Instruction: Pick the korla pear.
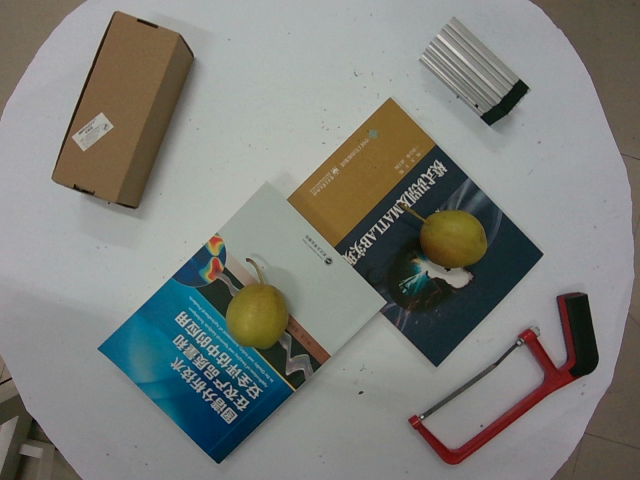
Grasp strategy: vertical